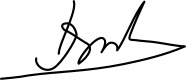
Signature of: daouda badarou